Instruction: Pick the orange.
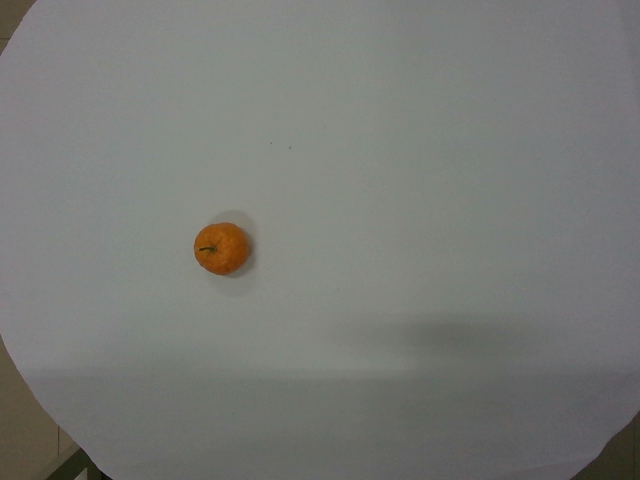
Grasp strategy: vertical